Can you pull out the amount in words, numerical amount, payee's name, date of the cheque, and the bank's name from the image?
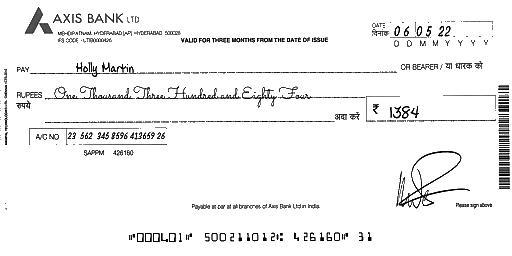
amt_in_words: One Thousand Three Hundred and Eighty Four
amt_in_figures: 1384
payee_name: Holly Martin
bank_name: AXIS BANK
cheque_date: 06/05/22